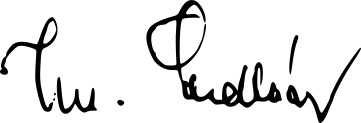
Signature of: imrich sedlák